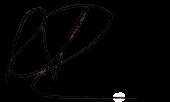
Signature of: rovshan askerov